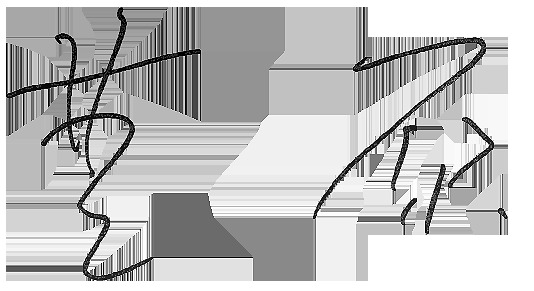
Signature of: chor yuen